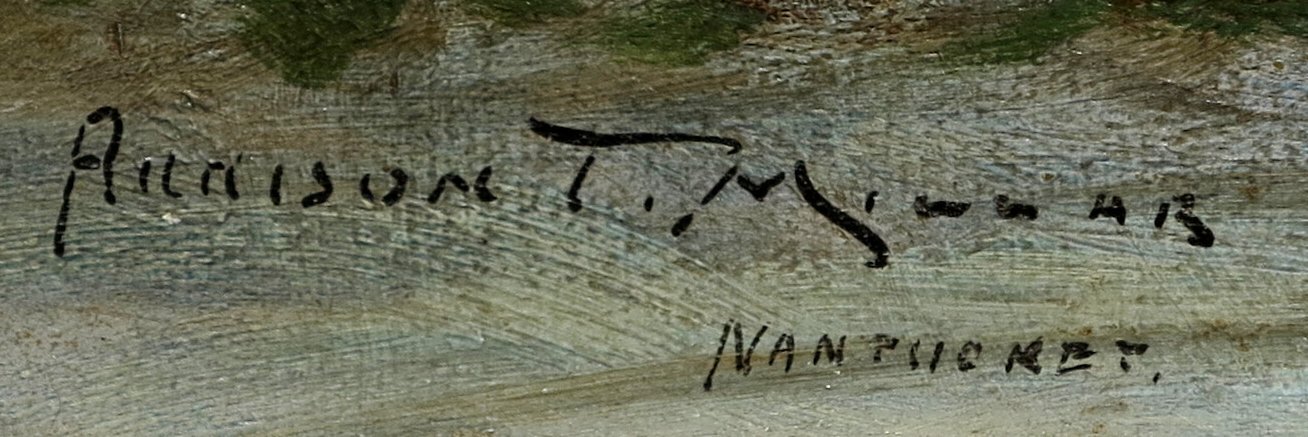
Signature of: addison thomas millar